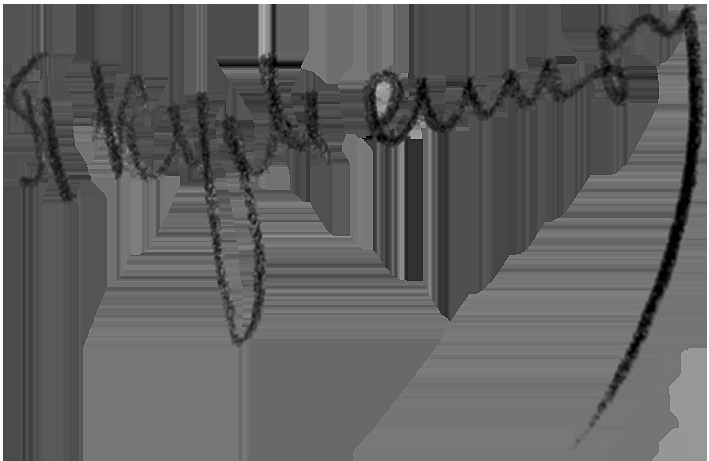
Signature of: porfyrii kumanok